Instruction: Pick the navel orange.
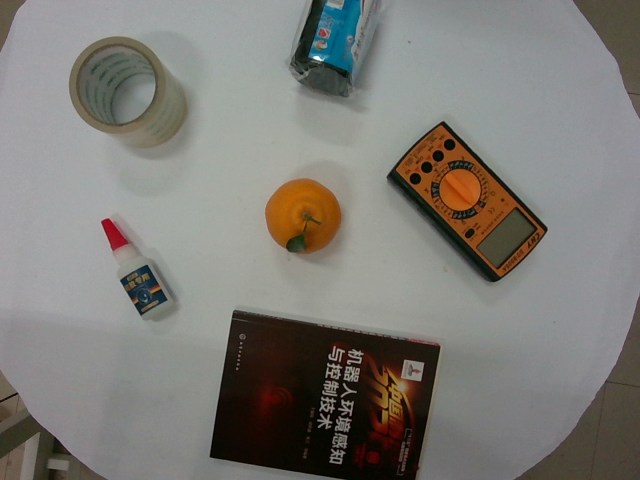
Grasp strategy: vertical